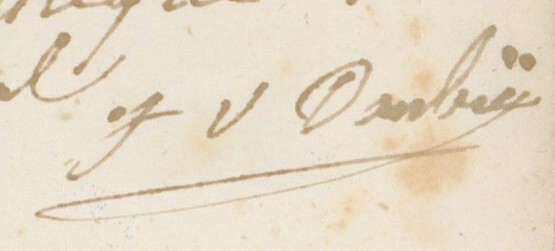
Signature of: julie victoire daubié